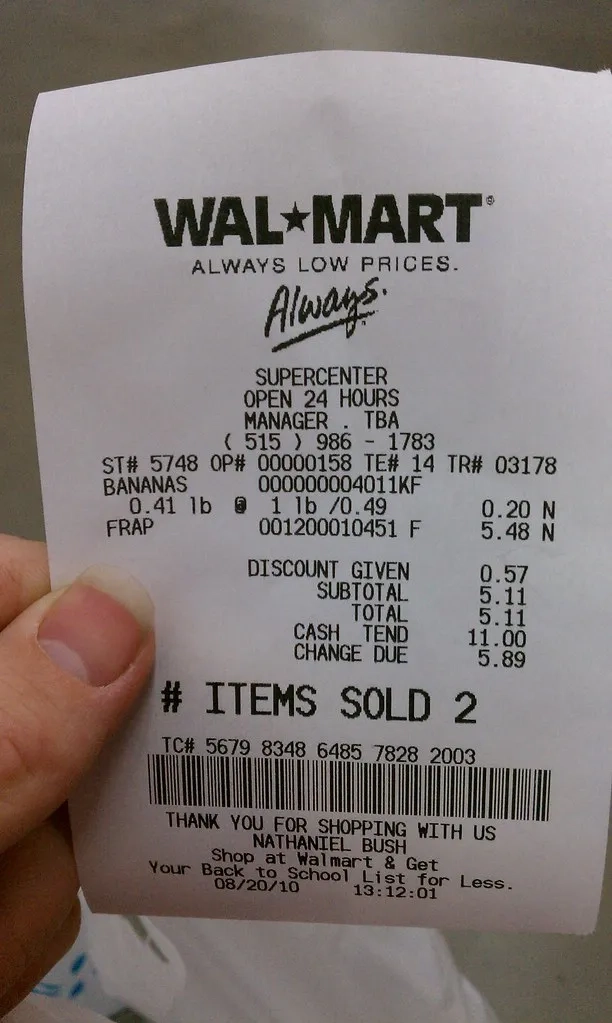
gt_parse: criticals: name: TOTAL
price: 5.11
name: CASH TEND
price: 11.00
name: CHANGE DUE
price: 5.89
store: WAL MART
tell: (515 ) 986 - 1783